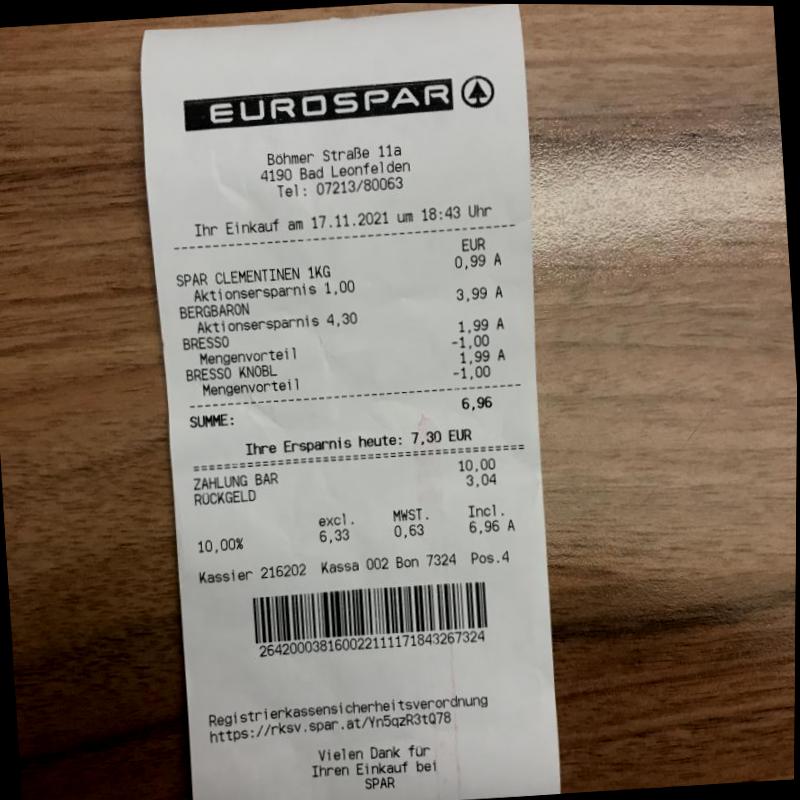
gt_parse: date: 17.11.2021
criticals: name: SUMME
price: 6,96
store: EUROSPAR
tell: 07213/80063